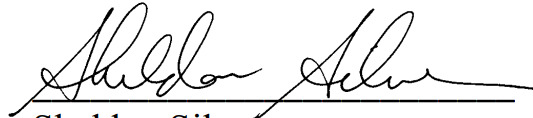
Signature of: sheldon silver